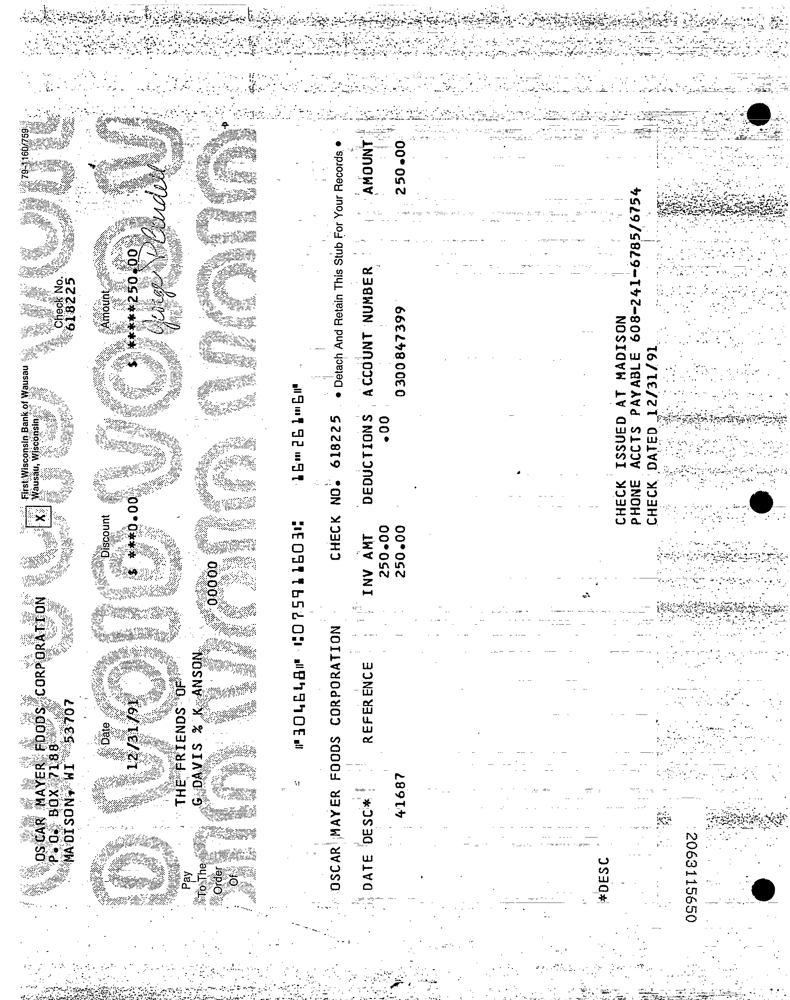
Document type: Invoice